Patient: Female, age 31
A 31-year-old female from a non-consanguineous family presented to PUMCH in April 2015 due to an abnormal appearance on a chest X-ray observed during a medical examination 1 year prior. The patient did not present with any respiratory symptoms such as dyspnea on exertion or a cough. Physical examination revealed decreased pulmonary sounds in the lower zones and P2>A2 was heard during heart auscultation. The HRCT revealed diffuse, scattered, hyperdense micronodules throughout the whole lungs, accompanied by interlobular septal and bilateral pleural calcific thickening, subpleural cysts between the ribs and calcified parenchyma, referred to as the 'black pleura' sign (Fig. 2A and B). The BAFL examination (performed as above) revealed that the classification of inflammatory cells was normal and the ratio of cluster of differentiation (CD)4+/CD8+ T cells was 0.9 (reference range, 0.9-2.0), but a calcified body was detected (Fig. 2C). ABG measured pH 7.378, PaCO2 37.0 mmHg, PaO2 88.1 mmHg, SO2 96.4% and HCO3 22 mmol/l of room air (data not shown). Lung tissue pathology and SLC34A2 gene testing were lacking as a positive diagnosis of PMA had been reached based on the tests performed making invasive surgery unnecessary Gene testing was not performed on this patient due to economic constraints. A 99mTc-MDP bone scan revealed a diffusely increased intake of radiation in the lungs. An echocardiograph revealed mild enlargement of the right ventricle (anteroposterior diameter, 32 mm), with mild pulmonary hypertension (pulmonary systolic pressure, 37 mmHg) (data not shown). PFT and routine blood biochemistry were normal (data not shown). In the patient's local hospital they were misdiagnosed with pulmonary tuberculosis (TB) due to the appearance of miliary nodules on HRCT imaging. Following a positive diagnosis for PAM no medication was prescribed. At the 3 year follow-up the clinical course of the patient's disease remained stable.
Keywords: clinical manifestations, diagnostic imaging, pulmonary alveolar microlithiasis, solute carrier family 34 member 2
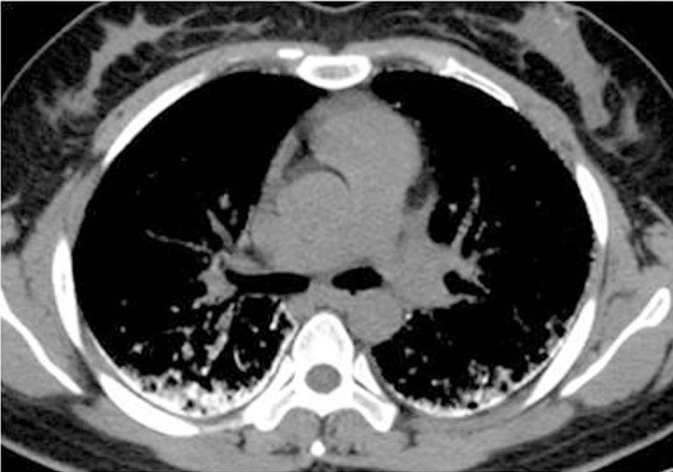
Image caption: Diagnostic imaging and pathological features of case 2. (C) Hematoxylin and eosin staining of bronchoalveolar lavage fluid demonstrating a lamellar calcified body (magnification, x400). HRCT, high resolution computed tomography.